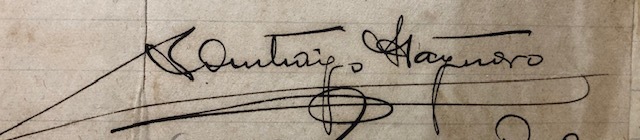
Signature of: santiago stagnaro